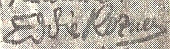
Signature of: eddie rosner